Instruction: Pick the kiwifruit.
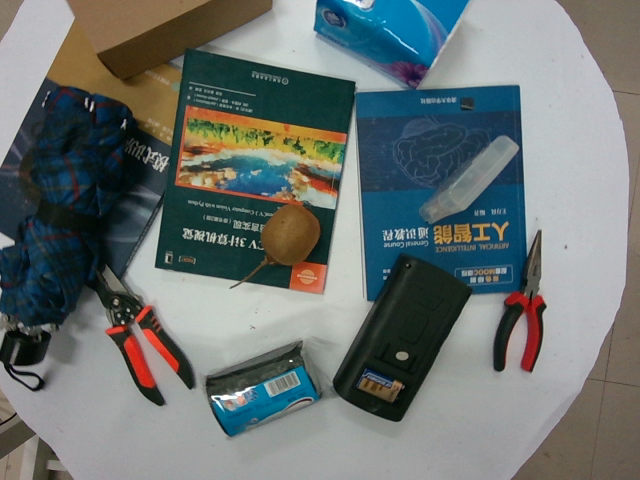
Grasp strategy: vertical